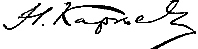
Signature of: nikolay ivanovich kareyev